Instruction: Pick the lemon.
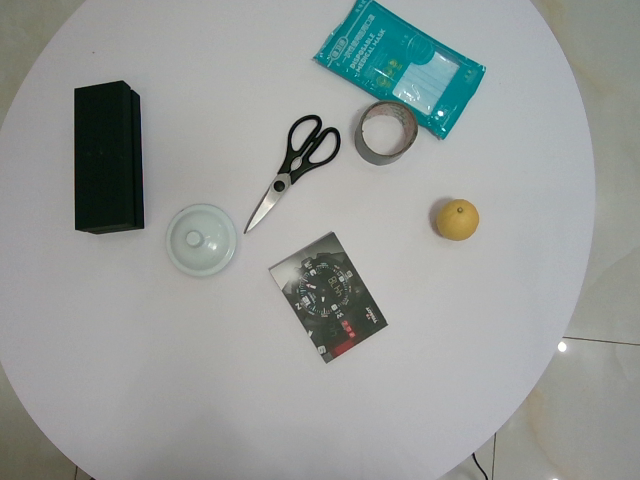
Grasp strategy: vertical